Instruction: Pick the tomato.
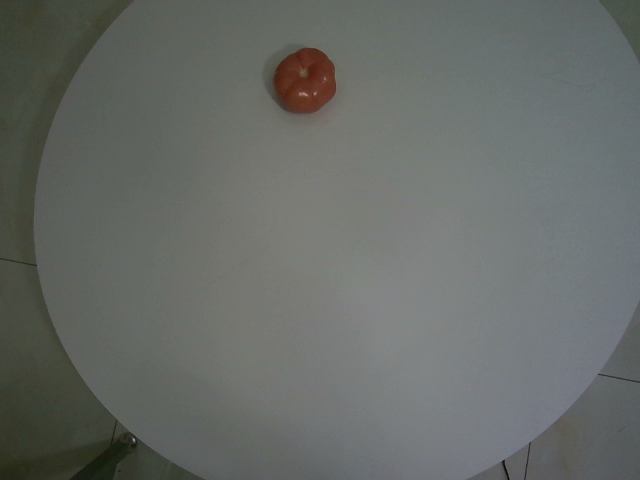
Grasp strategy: vertical